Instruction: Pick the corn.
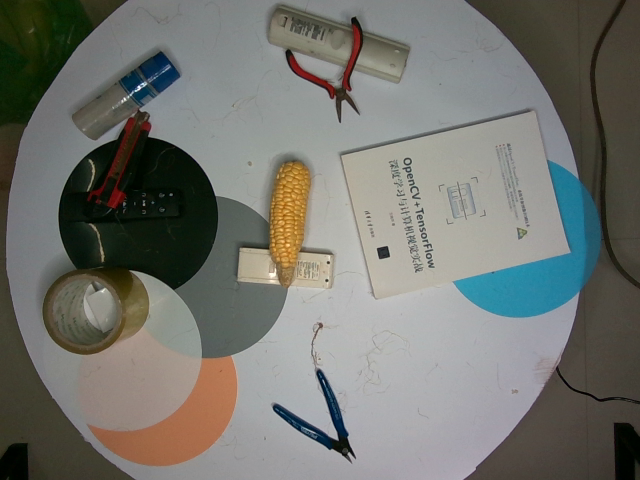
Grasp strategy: vertical